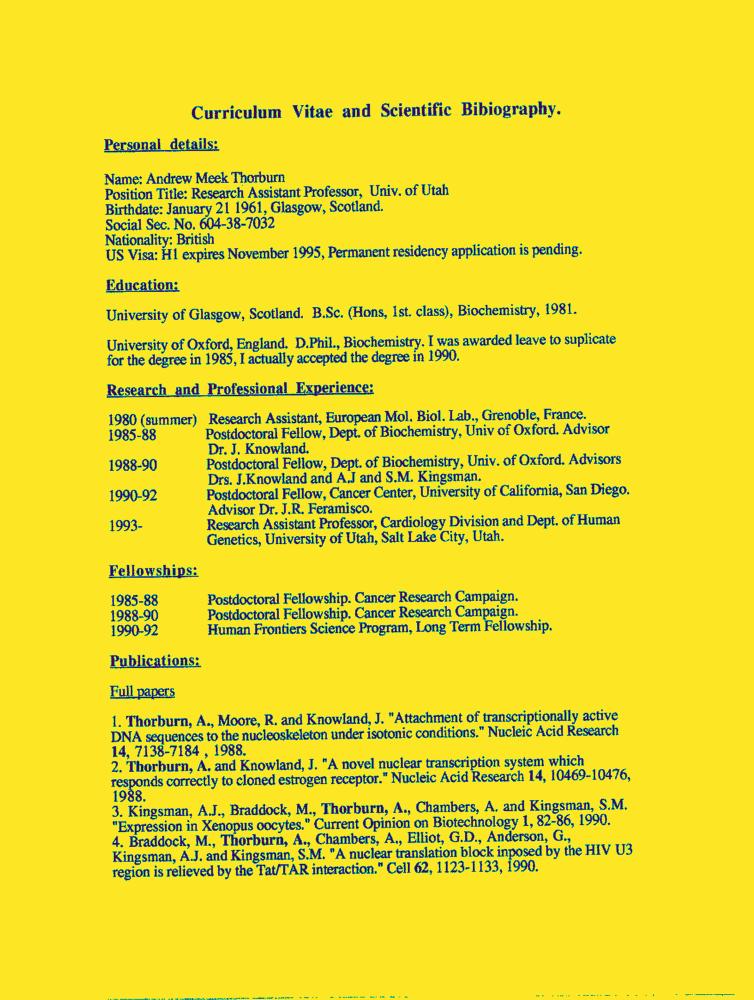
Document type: Resume-Doc